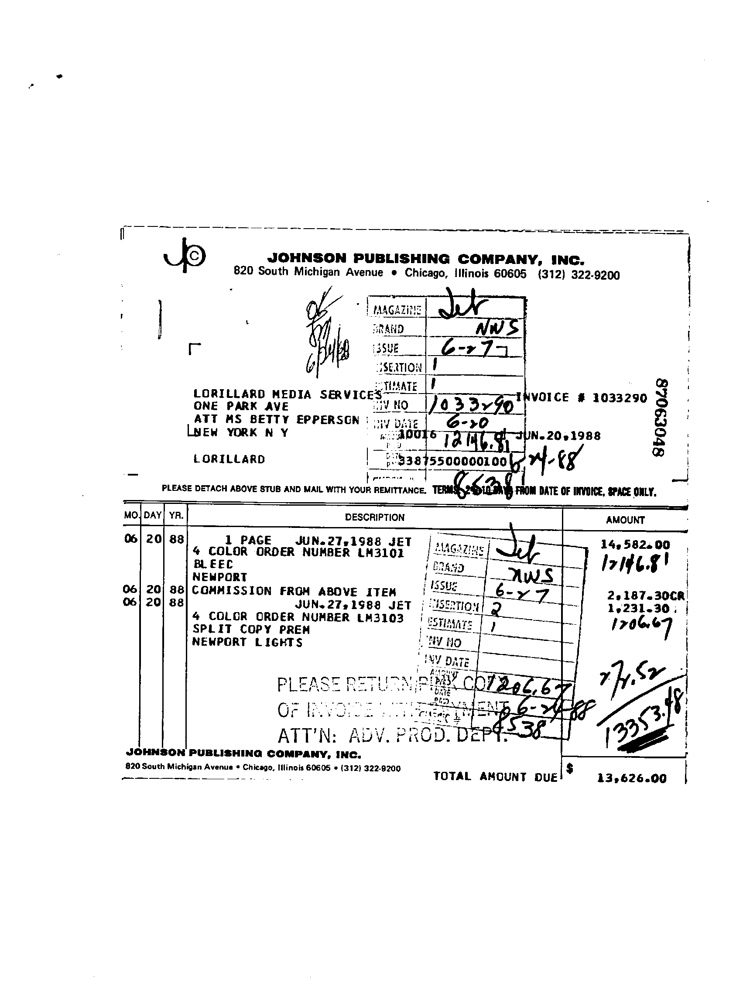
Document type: Invoice